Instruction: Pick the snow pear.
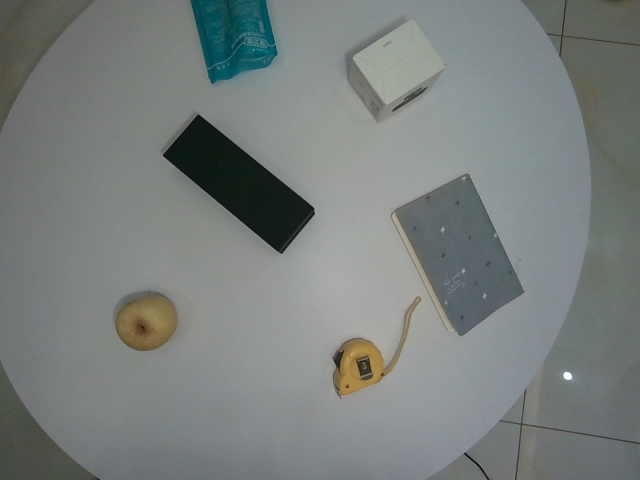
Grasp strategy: vertical